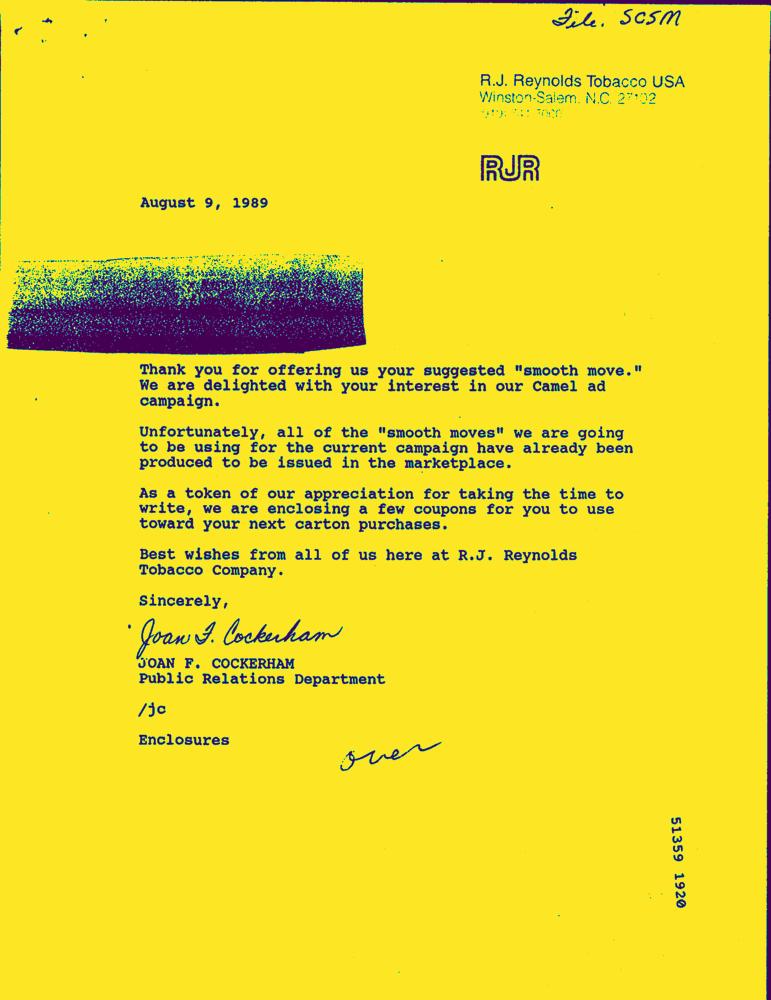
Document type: Hand-Written